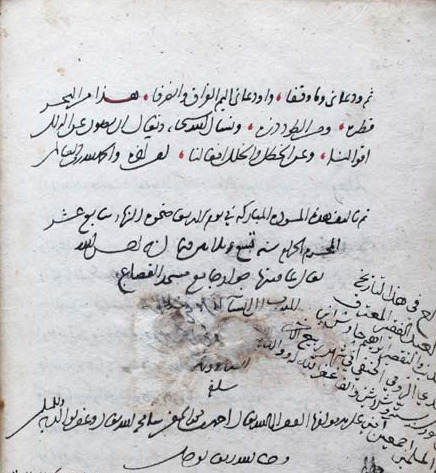
Signature of: ahmad ibn arabshah